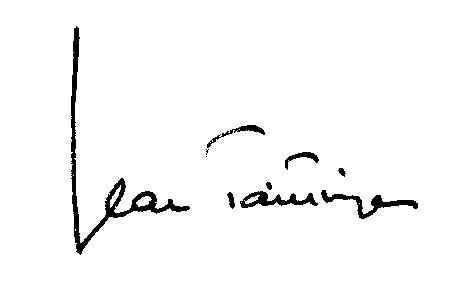
Signature of: jean taittinger